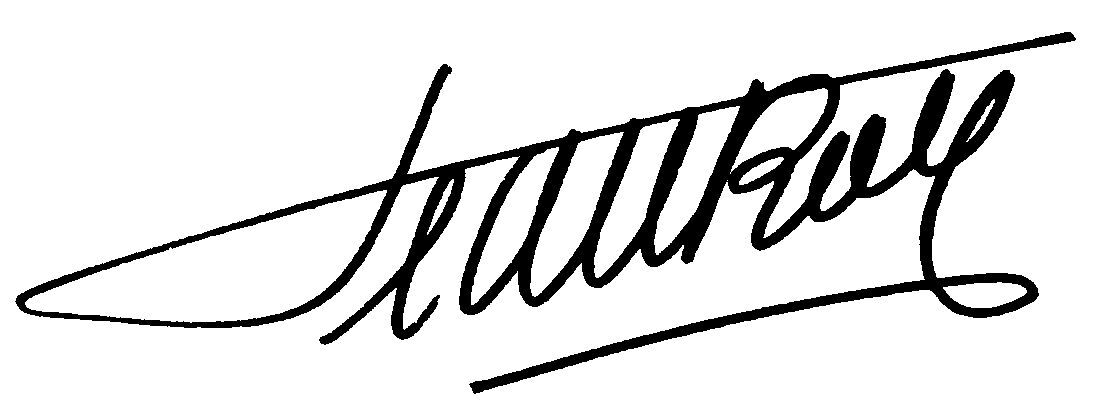
Signature of: jean paul roy